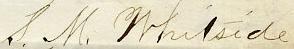
Signature of: samuel whitside